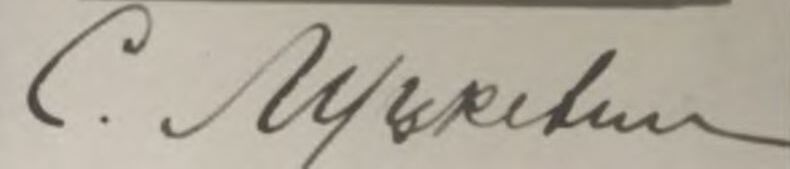
Signature of: stefan luckievič